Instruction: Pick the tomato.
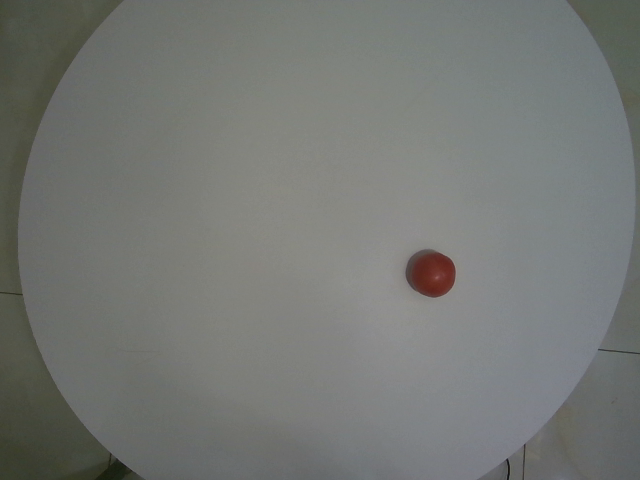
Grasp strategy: vertical